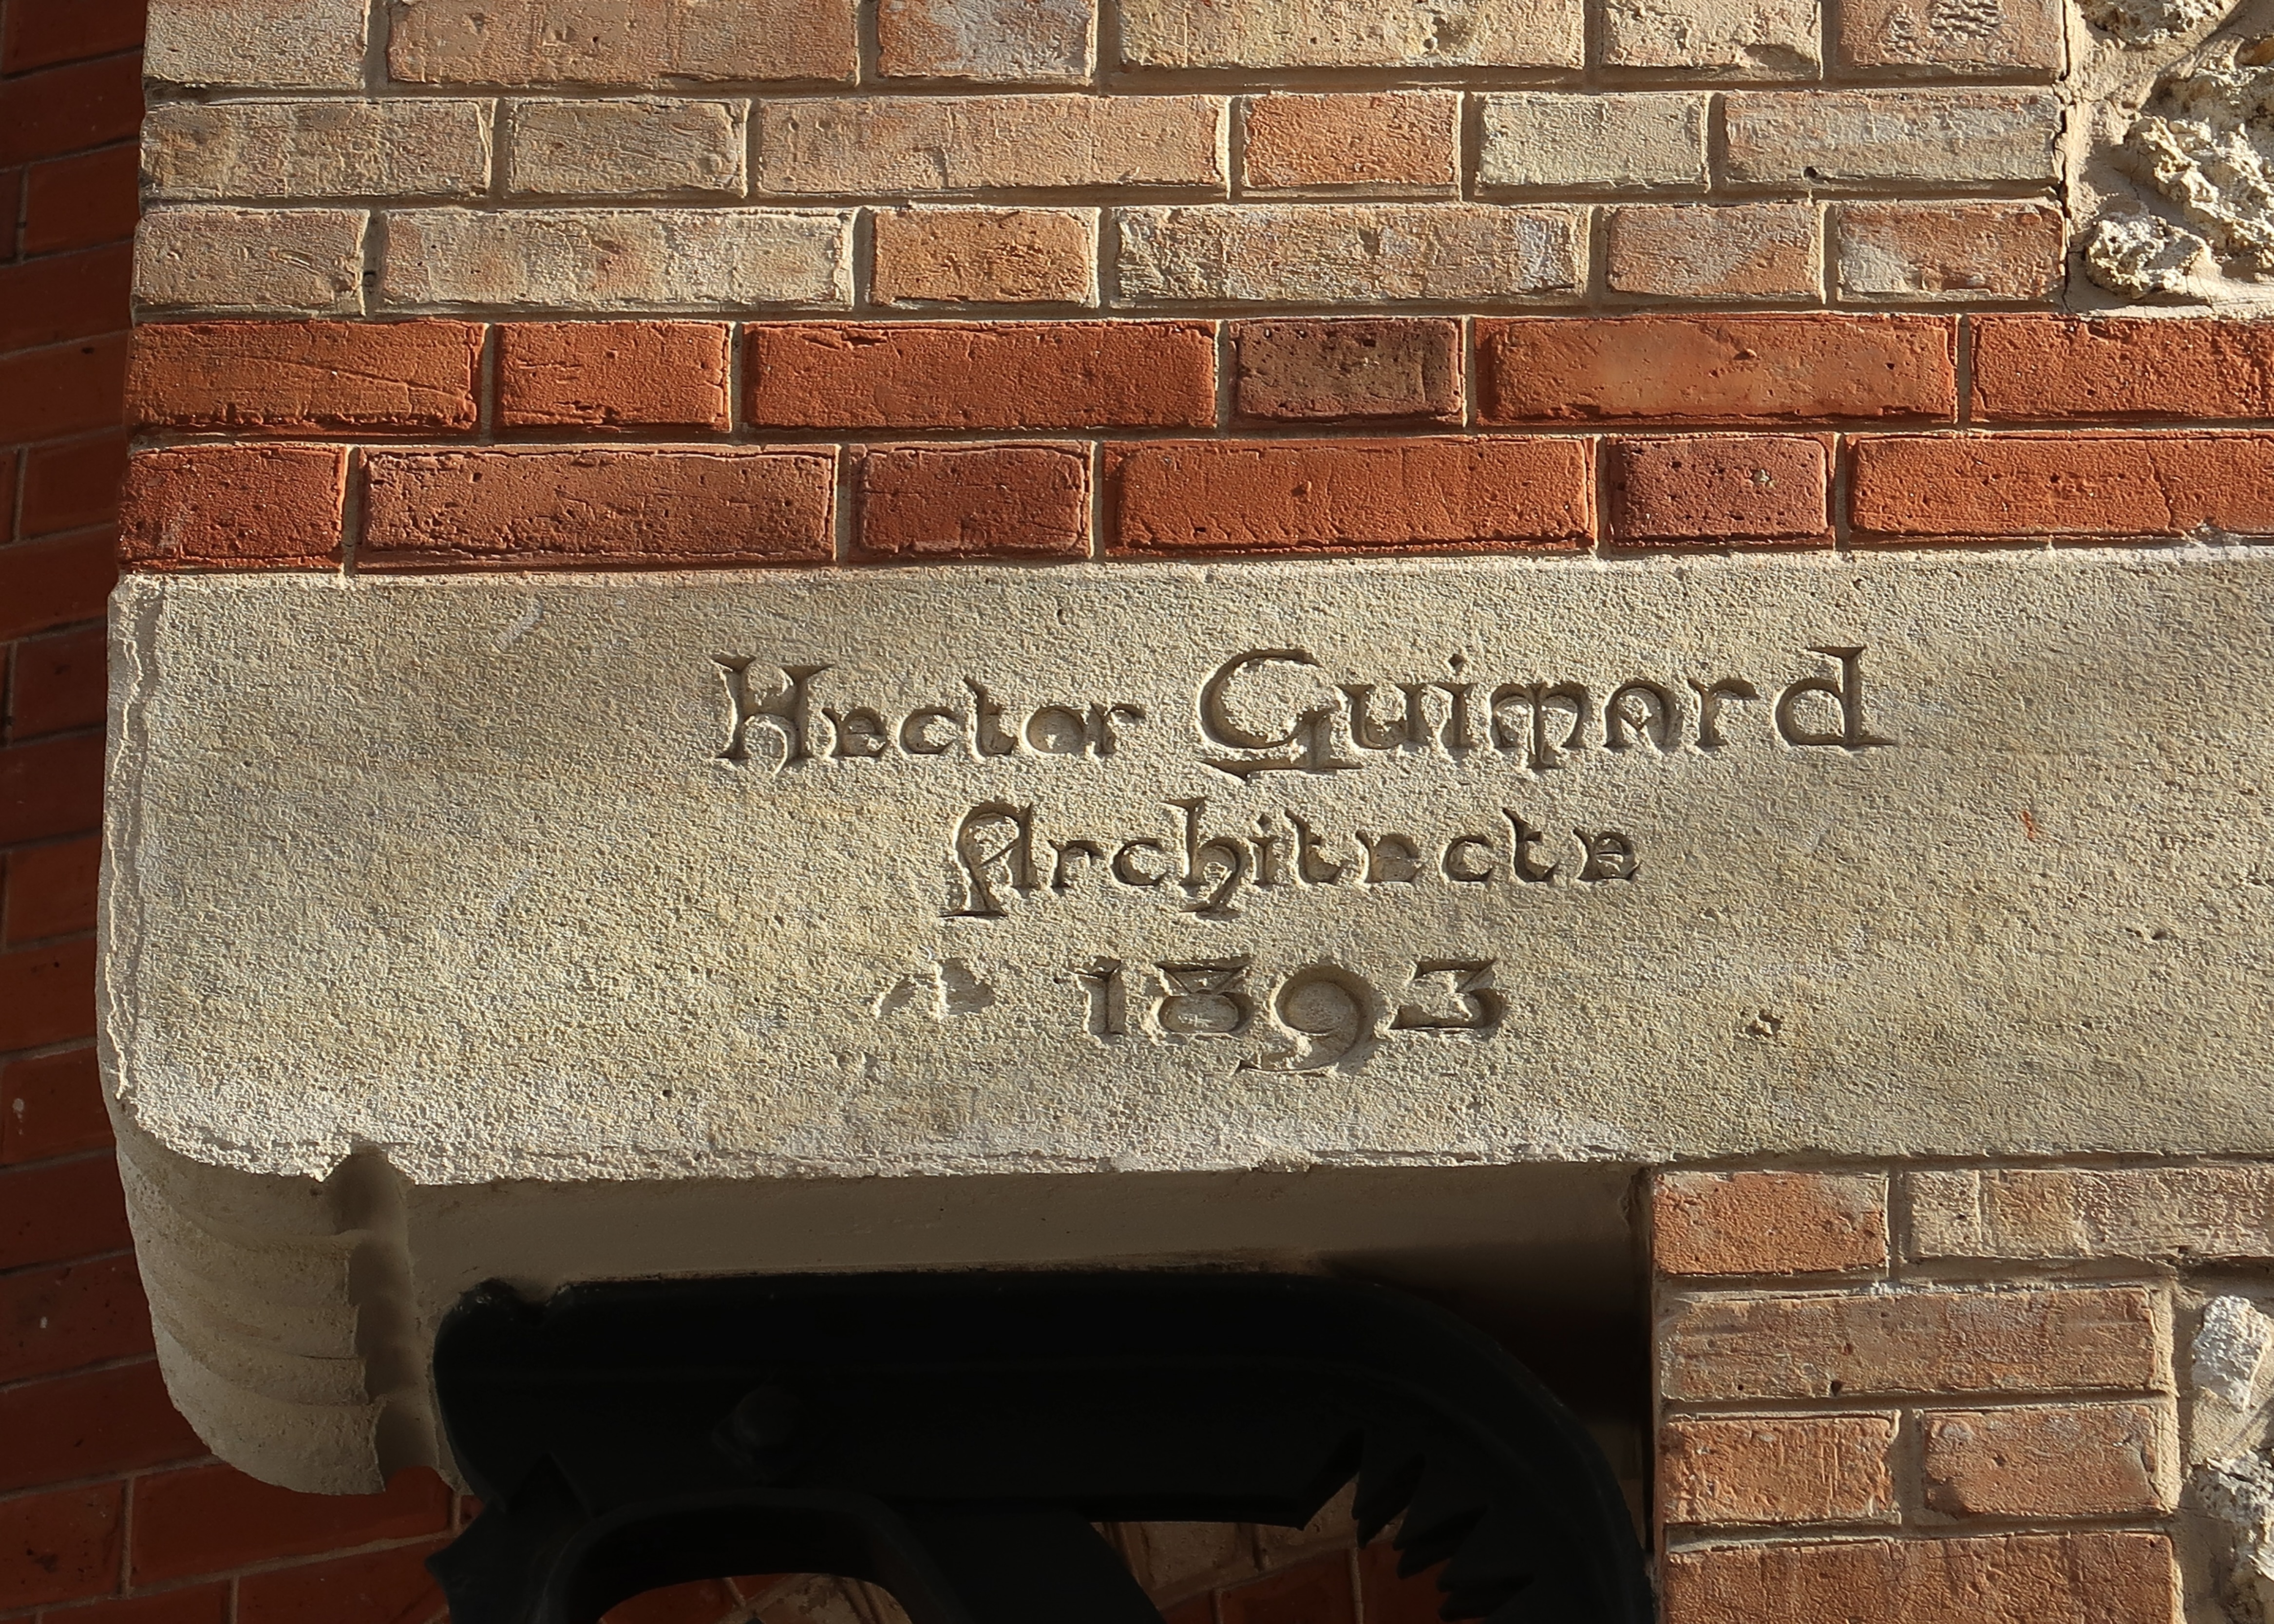
Signature of: hector guimard